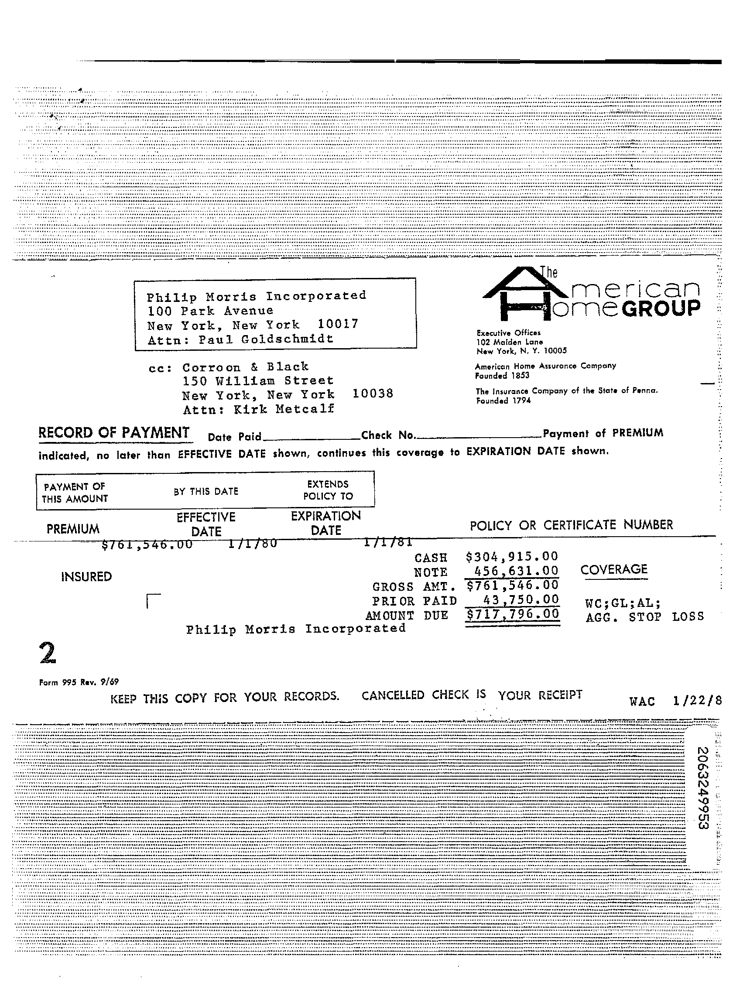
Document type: Invoice